Question: What jurisdiction, city, or county is the document associated with?
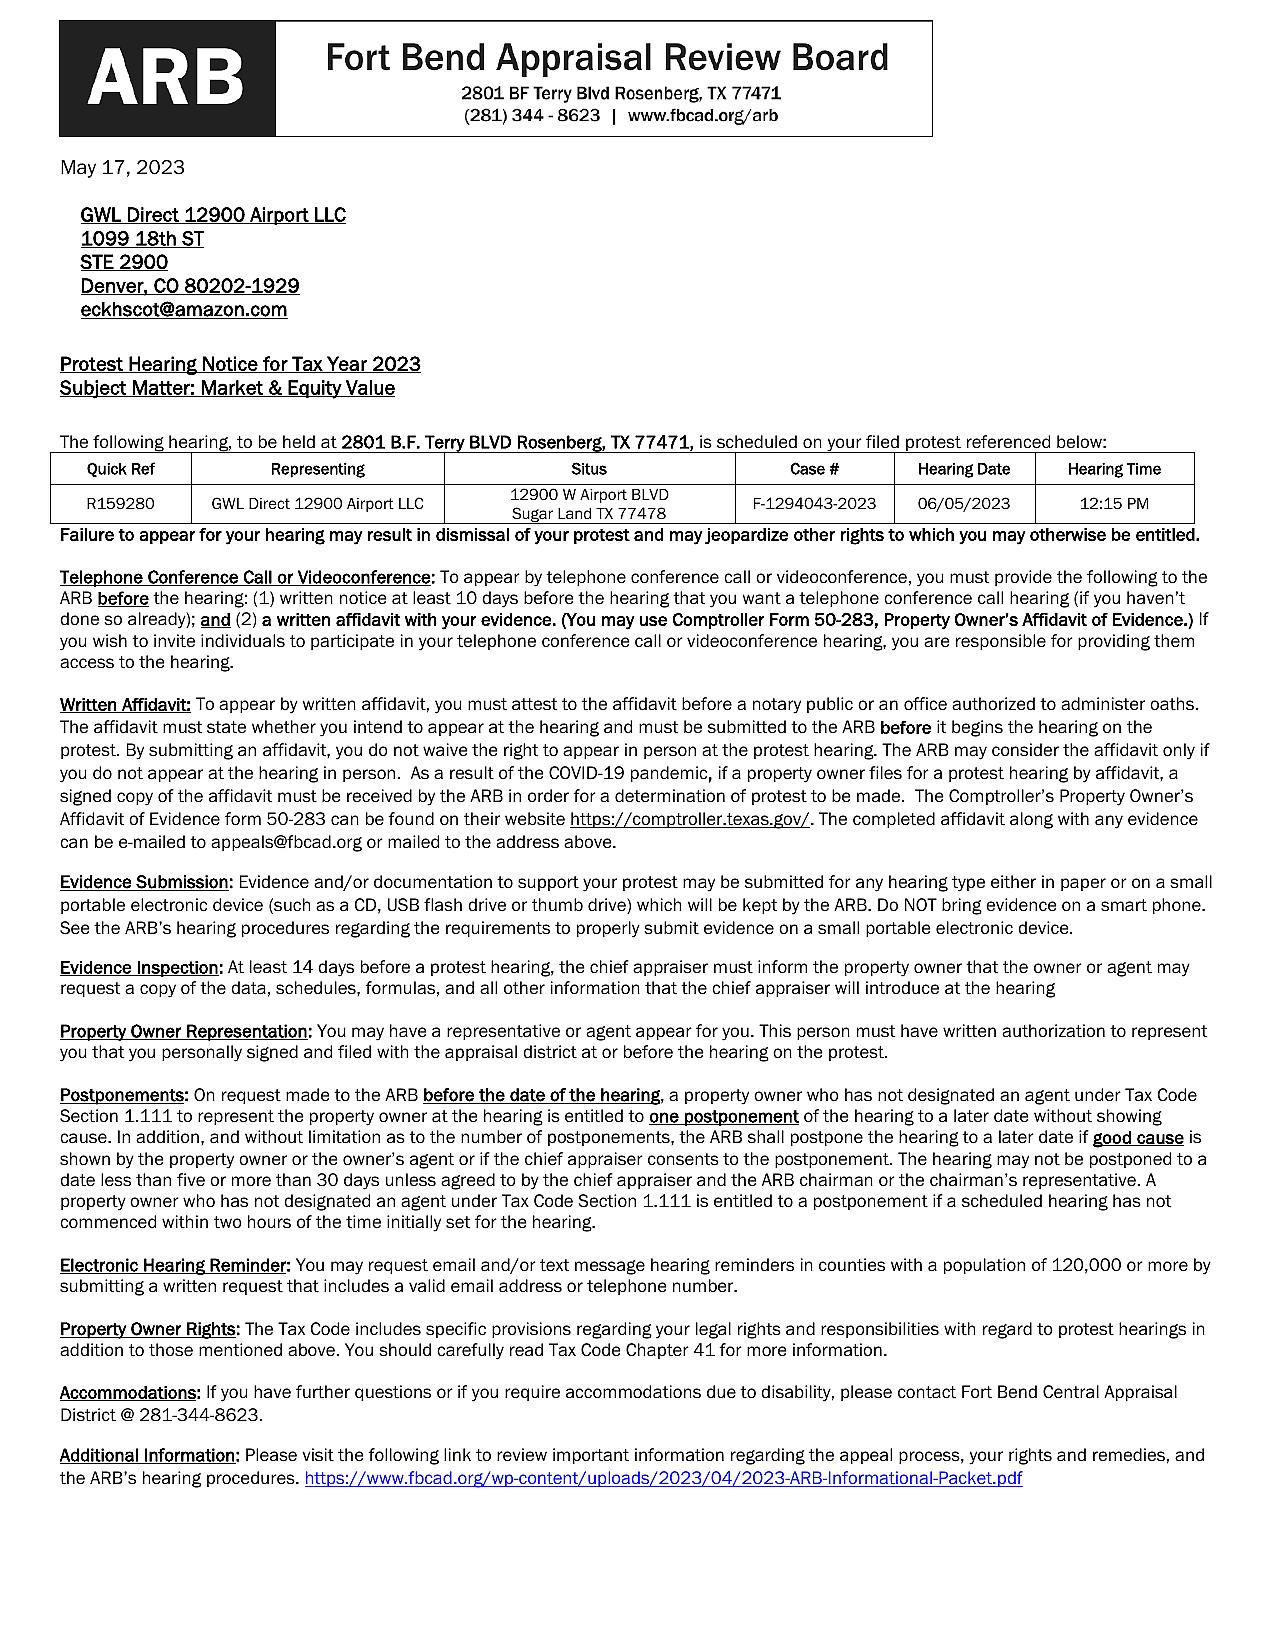
Answer: "Fort Bend County"